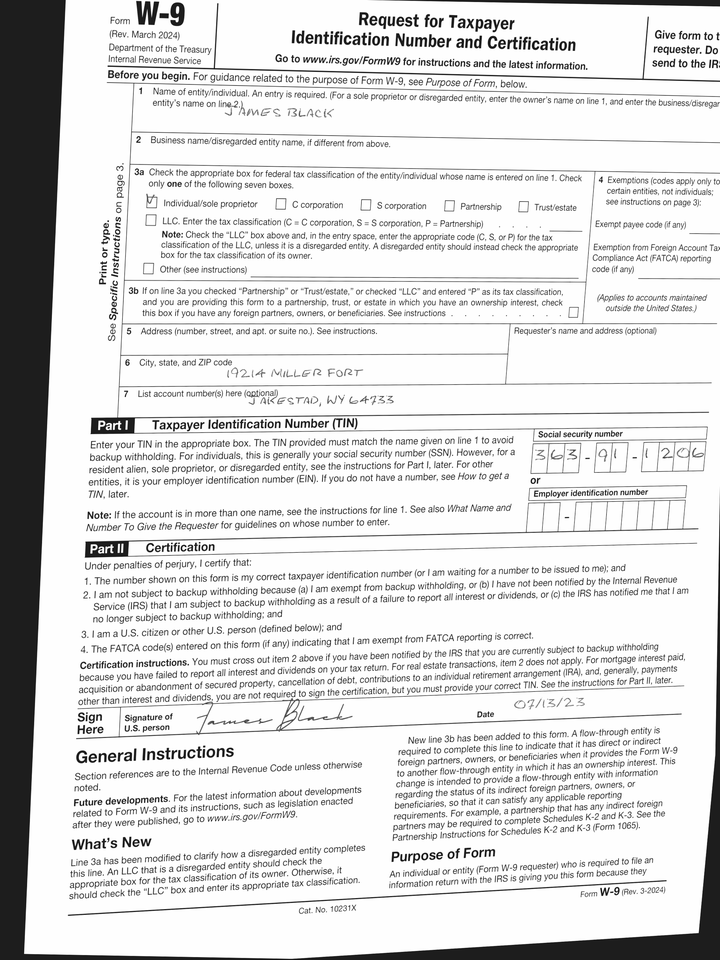
adr1: 19214 Miller Fort
adr2: Jakestad, WY 64733
cbx: yes
ssn: 363911206
enm: James Black
sdt: 07/13/23